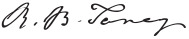
Signature of: roger b taney